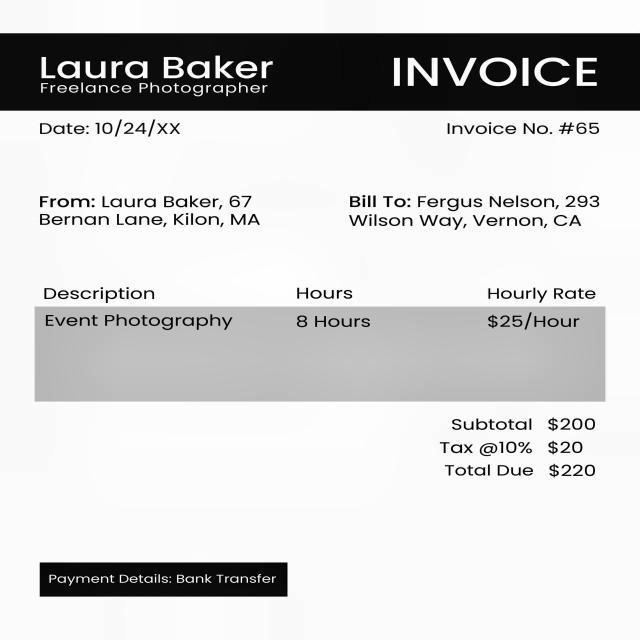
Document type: Invoice